Question: What is the name of the tenant mentioned in the document?
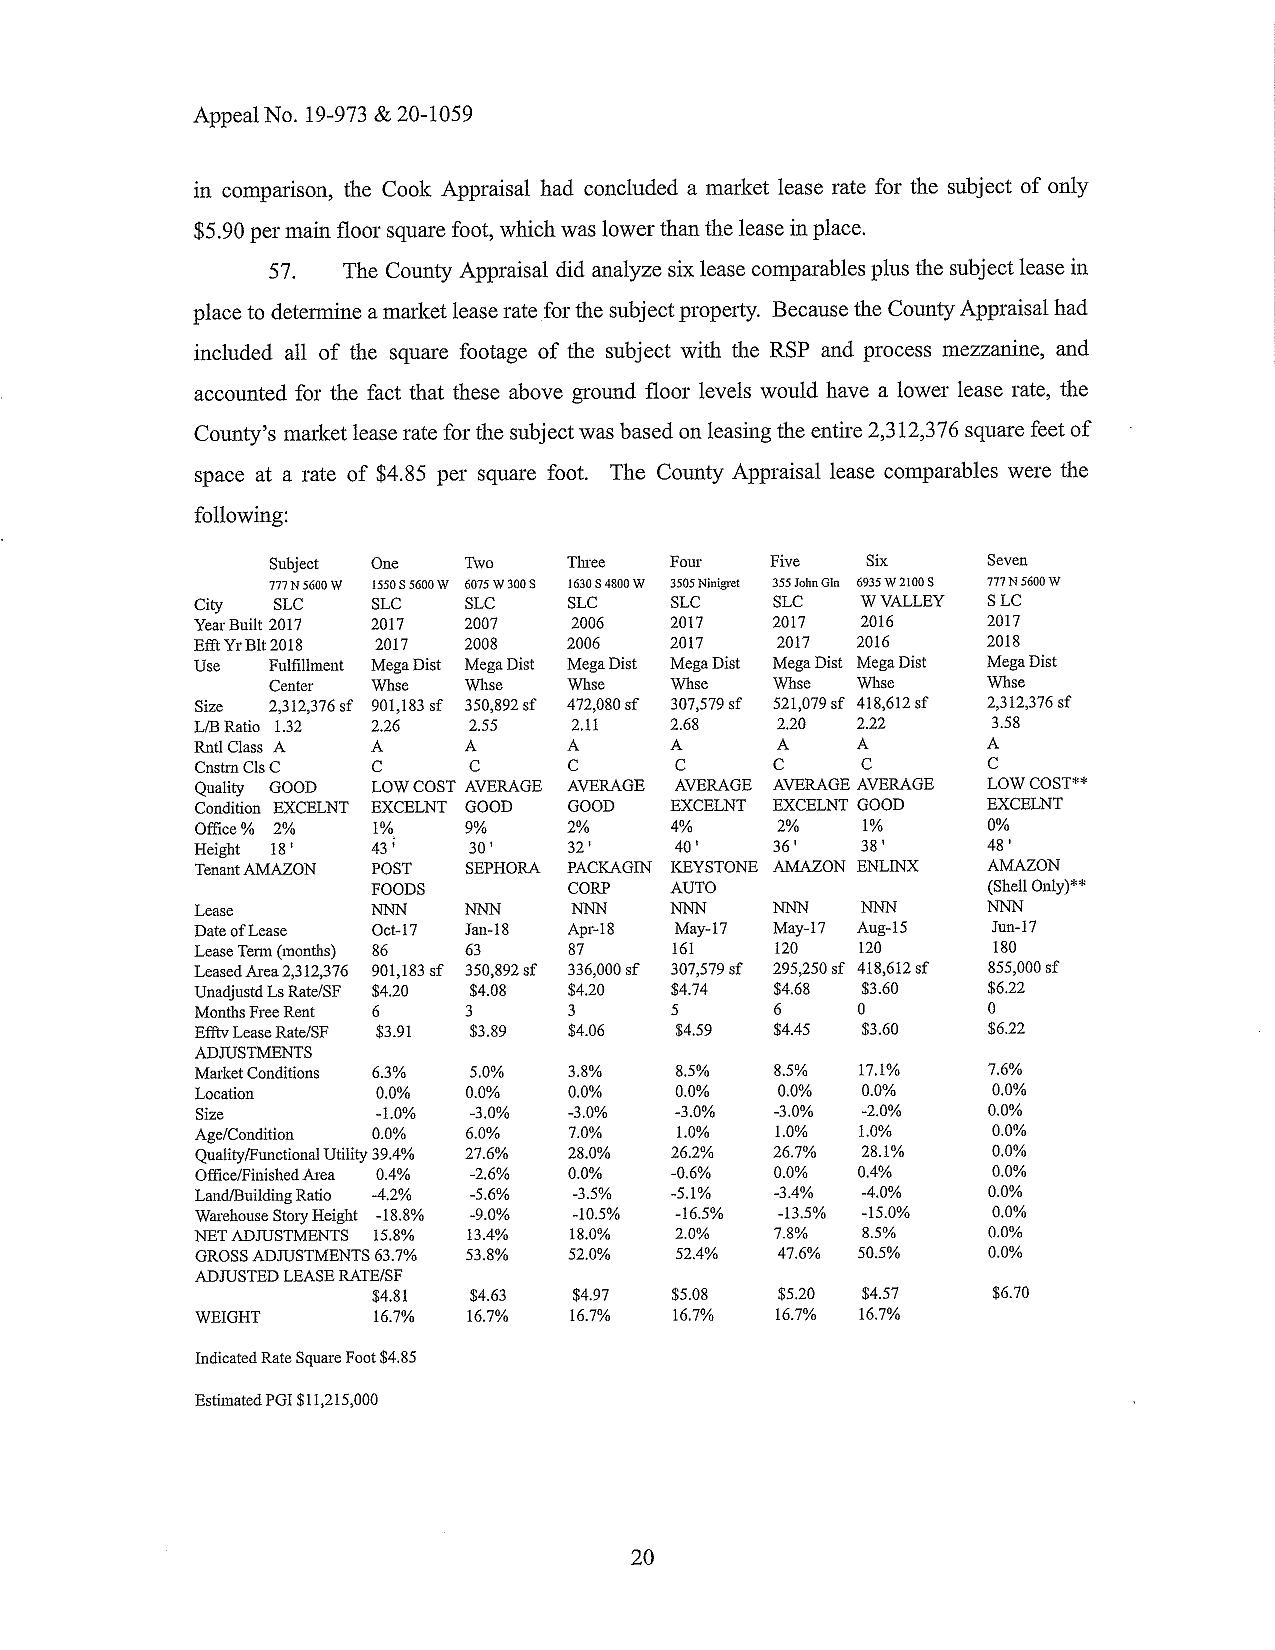
Answer: "AMAZON"